Question: What tax district, tax-rate area, or tax area code is specified in the document?
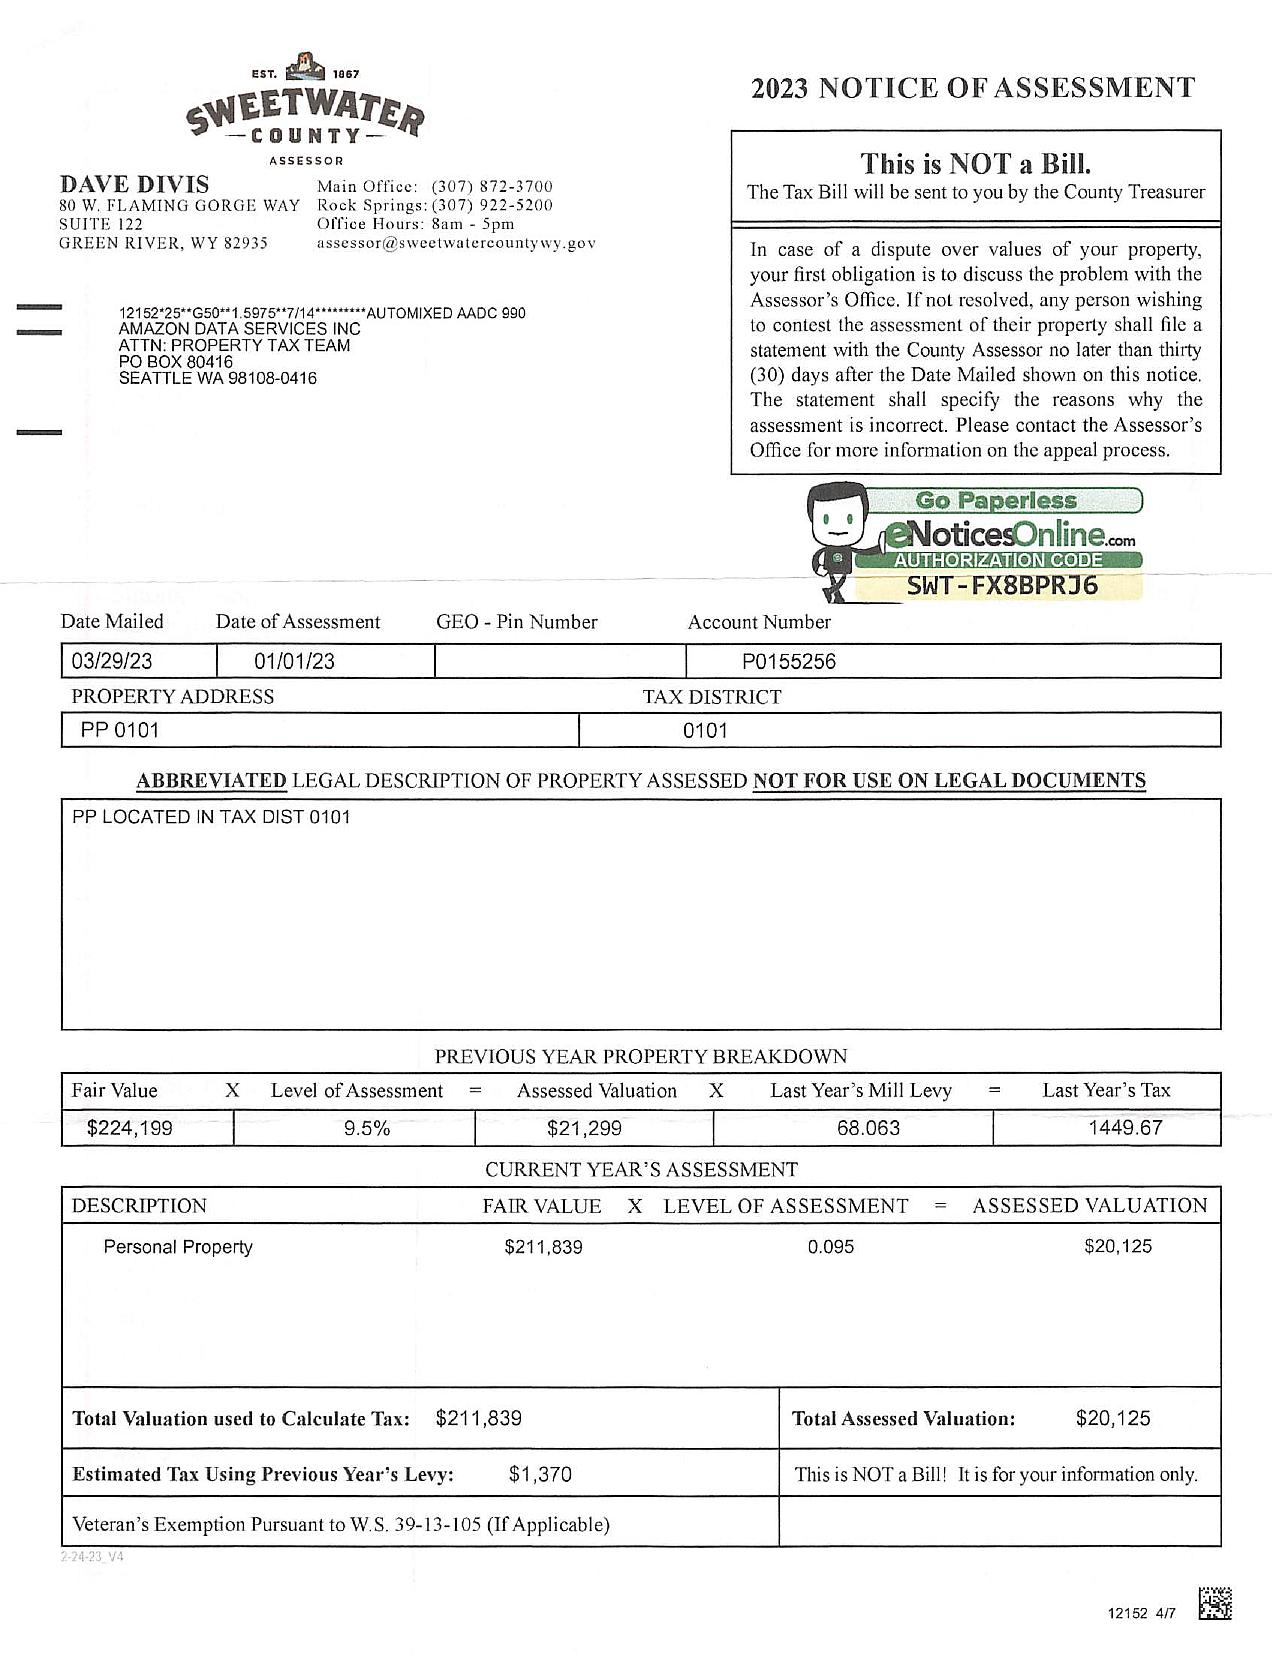
Answer: "0101"